Question: Describe the condition in detail:
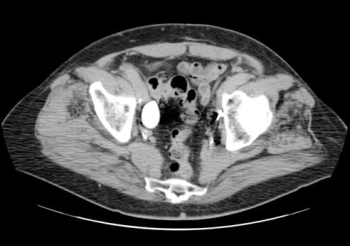
Answer: The disease is discussed as: Crossed Fused Ectopia (CFE) is seen in 1/1000 to 1/1500 autopsies.  In 85-90% of patients with ectopic kidney will be fused.  CFE is believed to occur when either there is a failure of nephrogenic cells to separate or fusion of 2 blastemas during abdominal ascent.  Typically the lower kidney is malrotated and both pelves point toward midline.  The ureter of the ectopic kidney crosses midline and enters the bladder on the contralateral side.  There are no known congenital anomalies associated with CFE.

Typically CFE is asymptomatic and is an incidental finding.  There can be an higher risk of injury the the ectopic kidney if it overlies the spine.